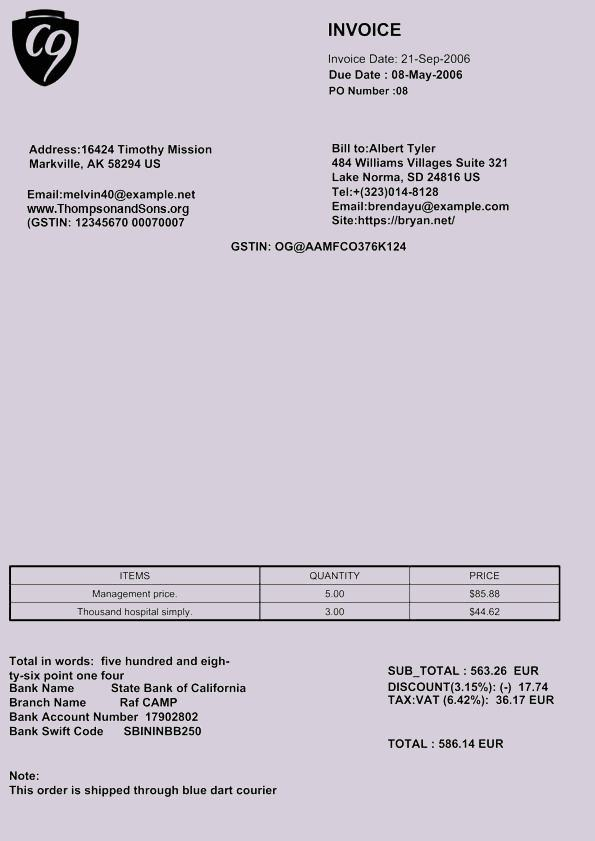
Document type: Invoice